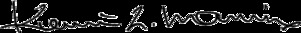
Signature of: kevin mannix